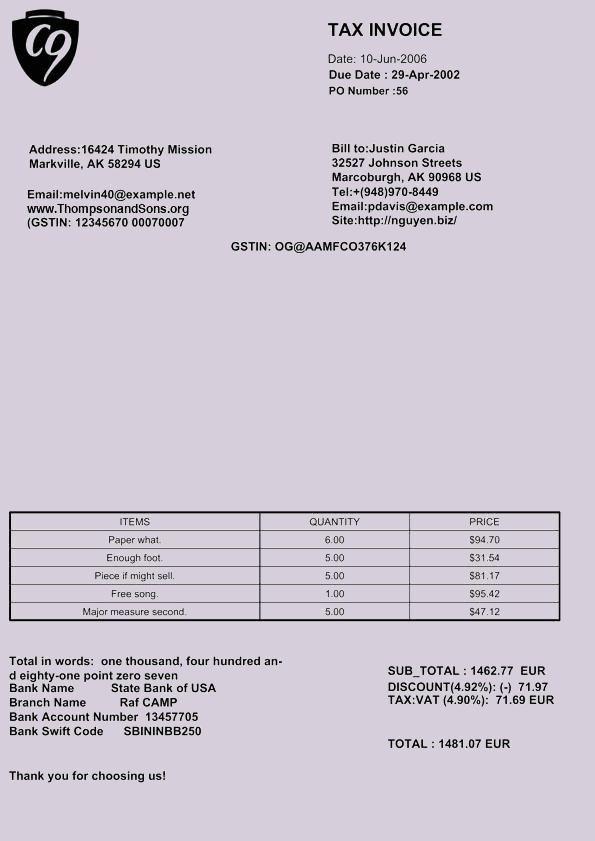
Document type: Invoice